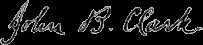
Signature of: john bates clark